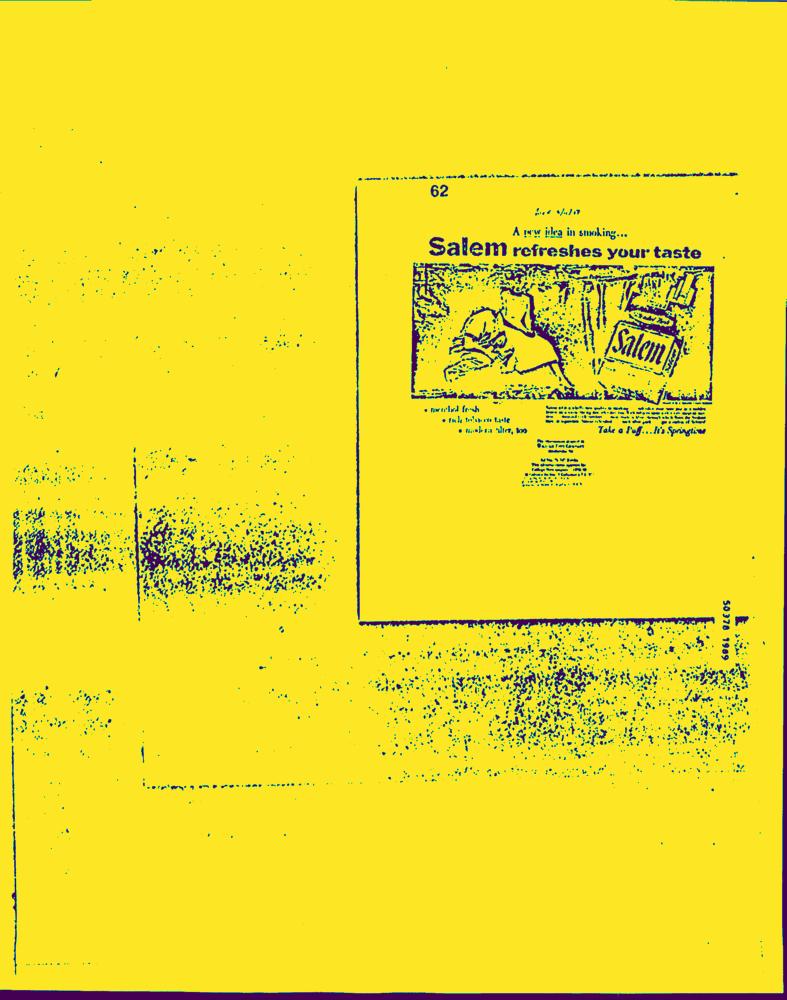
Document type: AD